Question: What is the potential diagnosis?
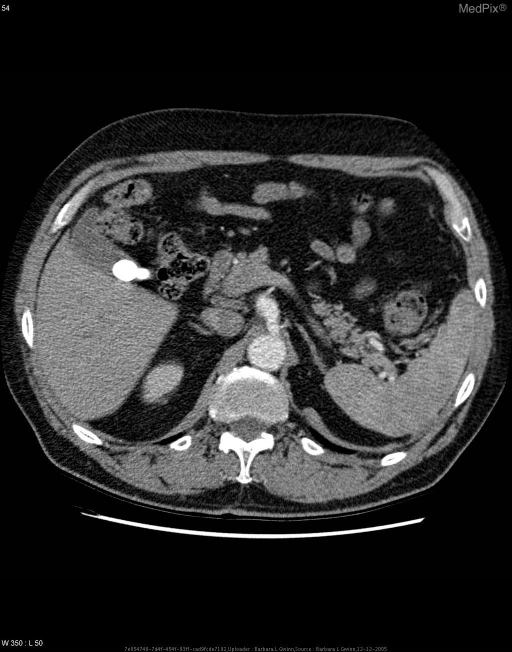
Answer: The possible diagnosis includes celiac artery aneurysm
infected/inflammatory celiac artery aneurysm
fistula formation between celiac artery and other lumens.